Patient: Female, age 62
A 62-year-old female presented to our Emergency Department in July 2016 with chief complaints of cough, fever, dyspnea of one-week duration and significant unintentional weight loss of 10lbs over a period of 4 months. Medical history was significant for former smoking, sarcoidosis of unknown duration and diet controlled hypertension. Sarcoidosis was under control with PO prednisone 5mg daily, however she discontinued it on her own for the last two years as she didn't have any respiratory symptoms. She has never been on biological therapy for sarcoidosis. She was afebrile and hemodynamically stable. Laboratory testing showed a hemoglobin of 11.5 g/dl, leucocytes 4,300 cells/ul and normal kidney function, electrolytes and liver enzymes. Significantly, C-reactive protein was elevated at 27.3 mg/L, ESR at 52 and ferritin at 235 ng/ml. She tested negative for HIV. Chest X ray showed irregular opacification of upper lung zones more on the right side, associated with some pleural thickening which was further detailed by the chest CT scan (Figure 1(a,b)) as consolidative volume loss in bilateral upper zones more pronounced on the right lung and bilateral apical cavitary lesions. She was admitted to the medical floor and placed on airborne isolation. Sputum samples were collected 8 h apart, which tested positive for rare acid-fast bacilli in all the three samples. Soon, she was started on anti-tubercular regimen with isoniazid, rifampin, pyrazinamide and ethambutol. Sputum PCR was done which resulted negative for Mycobacterium Tuberculosis. Airborne isolation was discontinued. She was discharged with isoniazid, pyridoxine, rifampin, pyrazinamide, ethambutol and azithromycin. Follow up appointments with Infectious disease and Pulmonary clinic was provided. The patient continued to follow up at the pulmonary clinic every month after hospital discharge, and she was adherent to her medication regimen. Repeated sputum smear and culture for AFB were sent on each visit and were negative for AFB during the entire follow up period.
In September 2016, the organism sequencing result came back and was identified as M. xenopi for five sputum samples taken at different times in July 2016. The same medication regimen was planned to continue for 1 year after the last negative sputum sample. The monthly sputum culture was to be continued.
In January 2017, a follow up chest CT scan (Figure 2(a,b)) revealed interval worsening of cavitary lung disease with progressive air space opacities and traction bronchiectasis on the background of severe thick walled cystic changes in the apices. She was having microbiological response represented by monthly culture was negative for AFB but no radiological response as represented by worsening cavitary lung disease.
In May 2017, the patient was re-admitted to our facility due to sepsis secondary to pneumonia and worsening cavitary lesions seen on the chest X Ray and chest CT scan (Figure 3(a,b)). She was managed with intravenous antibiotics with continuation of anti-tubercular therapy. Blood cultures on admission showed no growth, sputum culture came back positive for Candida tropicalis and she was started on Voriconazole. Three days into hospital stay, the patient developed severe respiratory distress with hypoxemia. Upon failure of noninvasive positive pressure ventilation, she was intubated and placed on mechanical ventilation. Bronchoscopy was performed which showed edematous mucosa with copious thick purulent secretions. The following day, the patient's condition deteriorated further and she expired. Later on, the result of bronchoalveolar lavage and bronchial washing came back negative for bacterial growth. No autopsy was performed on the case.
Keywords: mycobacterium xenopi, nontuberculous mycobacterium, sarcoidosis
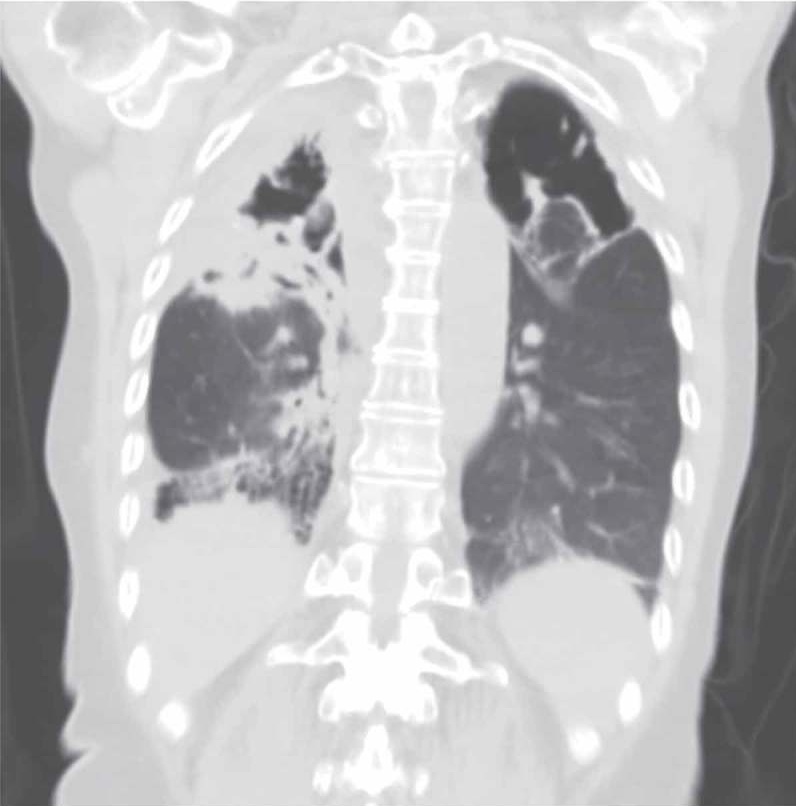
Image caption: Coronal section chest CT scan. . Chest CT scan: revealed progressive airspace opacities and traction bronchiectasis in the right base with small right pleural effusion on the background of severe thick-walled cystic changes in the apices.